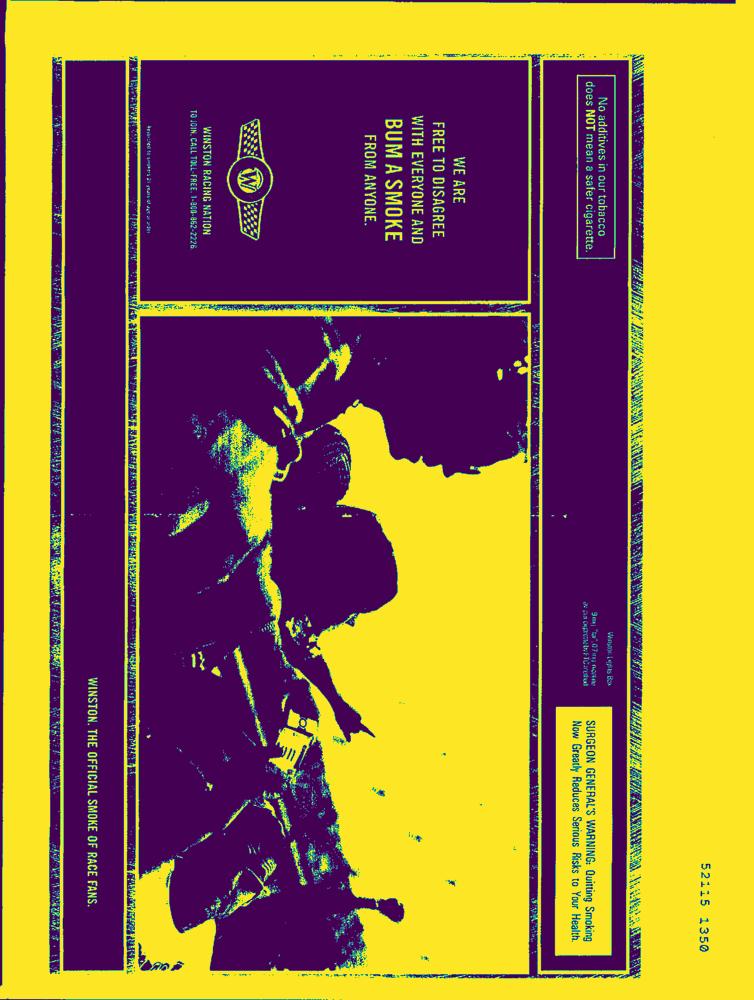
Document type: AD